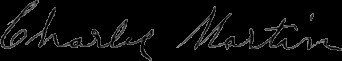
Signature of: charles martin